Question: Describe the condition in detail:
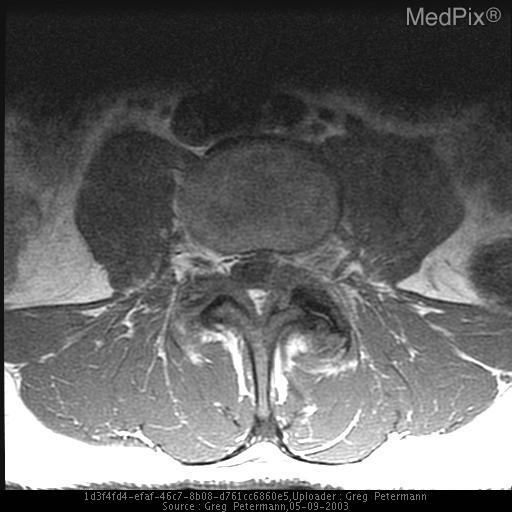
Answer: The disease is discussed as: Synovial cysts and synovial diverticula of the lumbar spine are associated with degenerative disease involving the facet joint.  They are most frequent at the L4-5 level. The cysts have thick walls, whereas the diverticula are outpouchings of the synovial membrane, and have thinner walls.  Both cysts and diverticula can cause sciatica if located in the superior articular recess, and can result in low back pain if located in the inferior articular recess.  Hemorrhage into the cysts may cause acute symptoms.

 CT can diagnose the cysts, however, they are typically more conspicuous on MRI. On CT the cysts appear as low attenuation lesions adjacent to the facet joint. In 30 percent of cases they may show wall calcification.  They may also demonstrate internal vacuum phenomenon.  On T1W images they are typical low to intermediate signal intensity and on T2W images the cyst wall appears as a hypointense line and the fluid has high signal intensity.

 These cysts can be treated surgically, however, most of the patients are elderly, and are at increased risk from surgery.  Steroid injections and cyst rupture are nonsurgical forms of treatment.